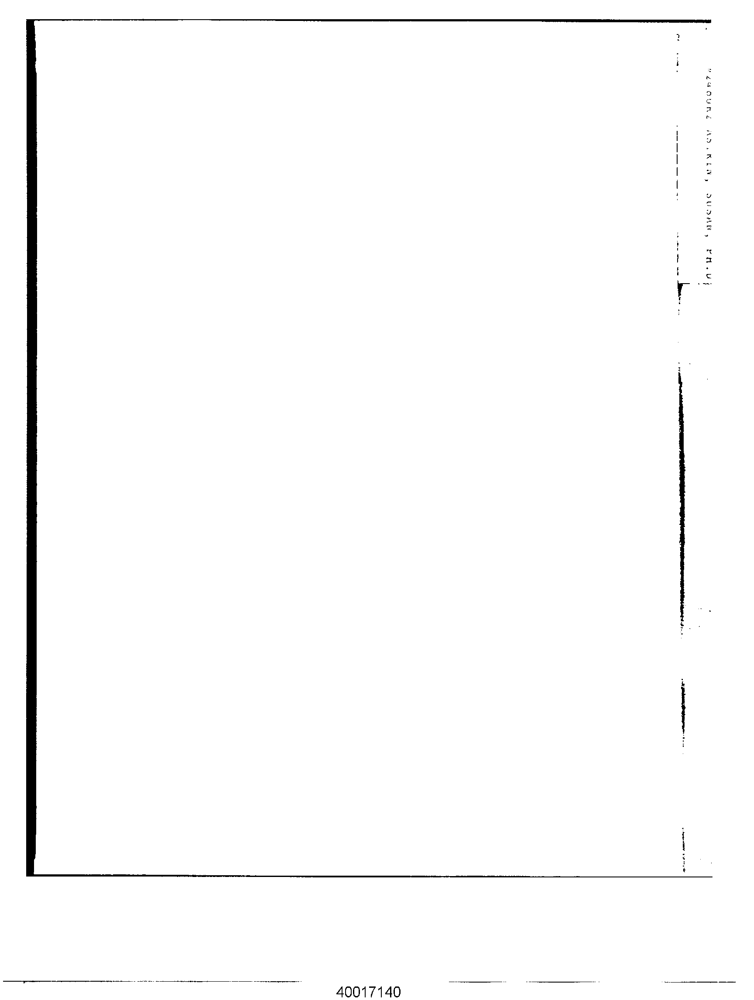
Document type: Invoice